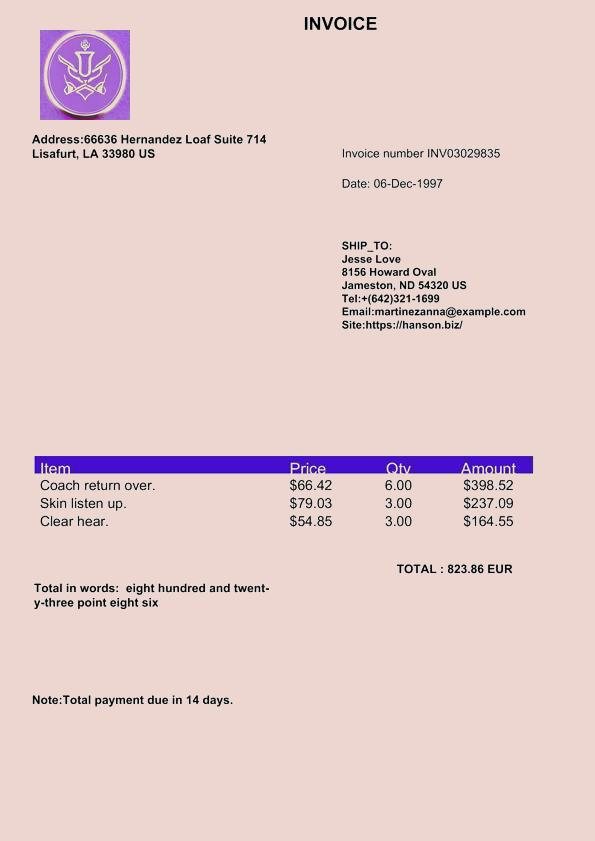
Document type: Invoice